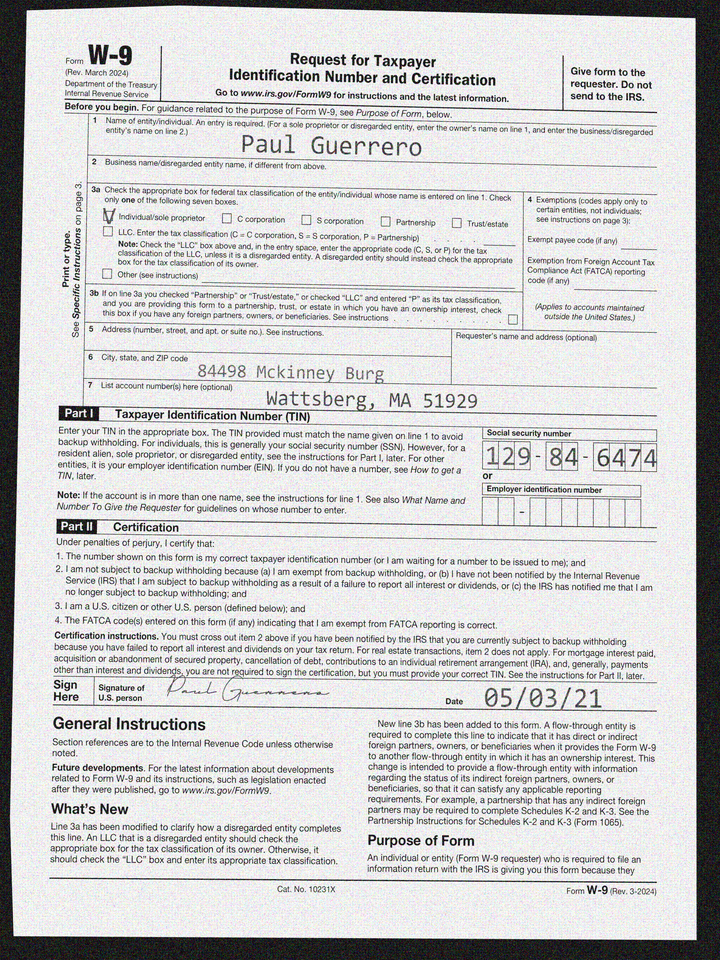
adr1: 84498 Mckinney Burg
adr2: Wattsberg, MA 51929
cbx: yes
ssn: 129846474
enm: Paul Guerrero
sdt: 05/03/21